Question: What is the potential diagnosis?
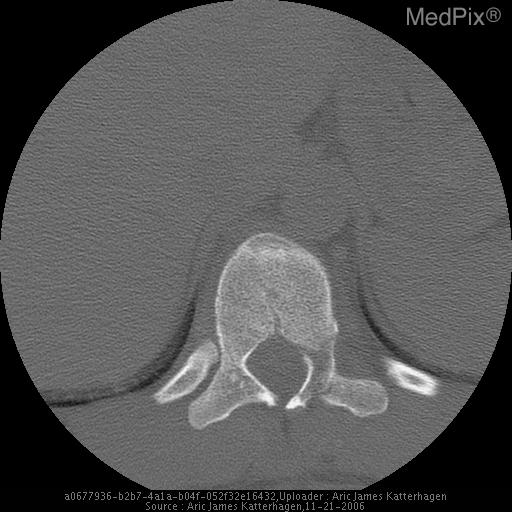
Answer: The possible diagnosis includes Wedge Fracture
Chance Fracture
Compression Fracture.